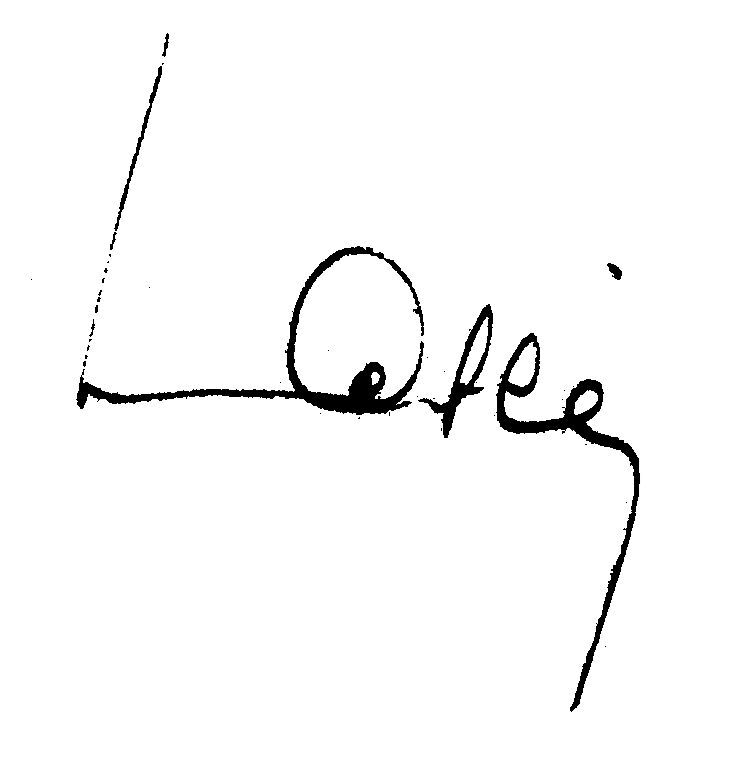
Signature of: pierre déjean